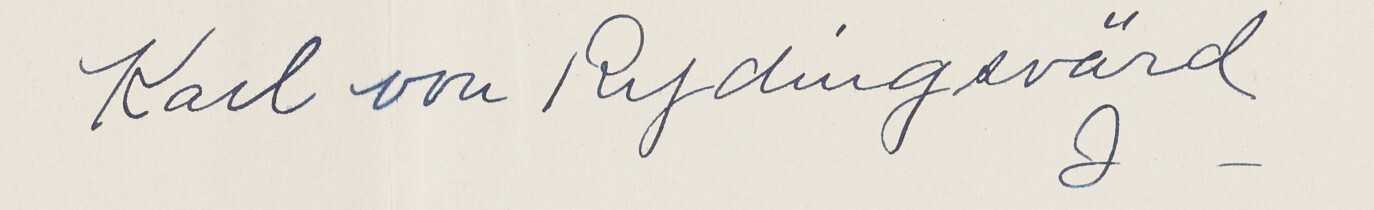
Signature of: karl rydingsvärd